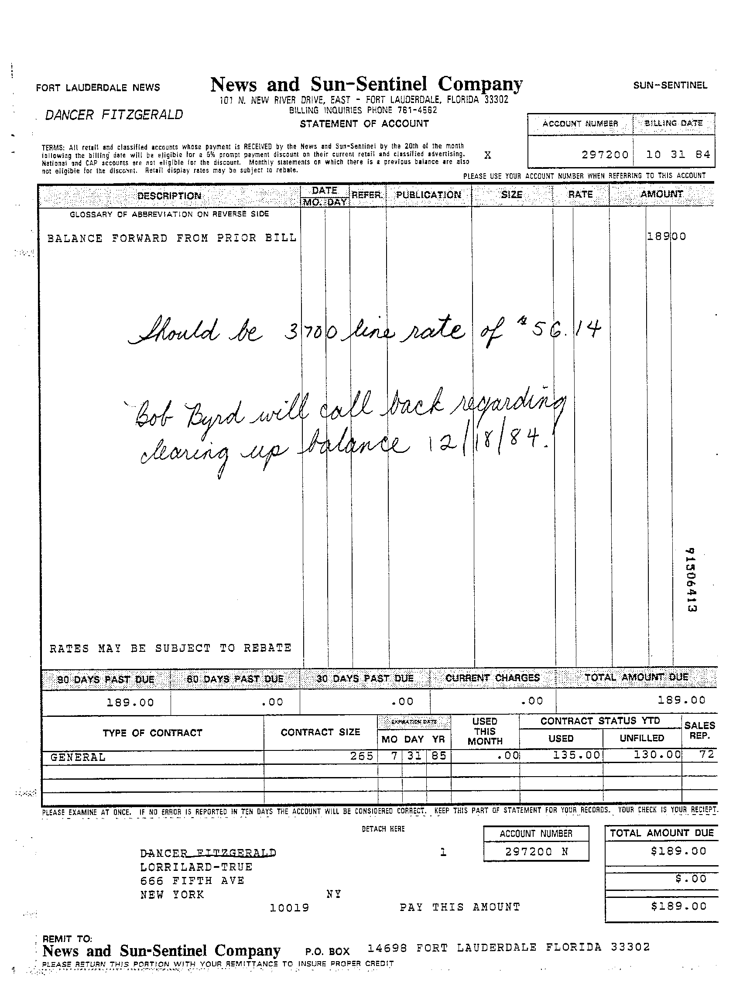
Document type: Invoice